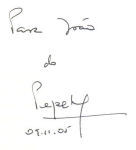
Signature of: pepetela